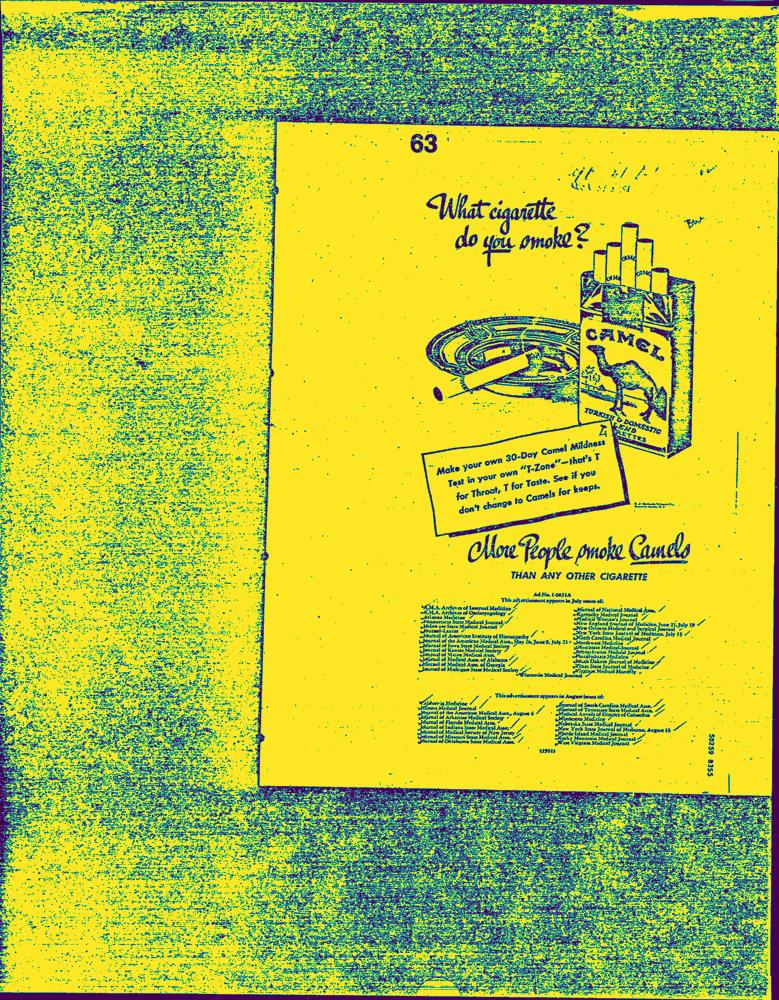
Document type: AD